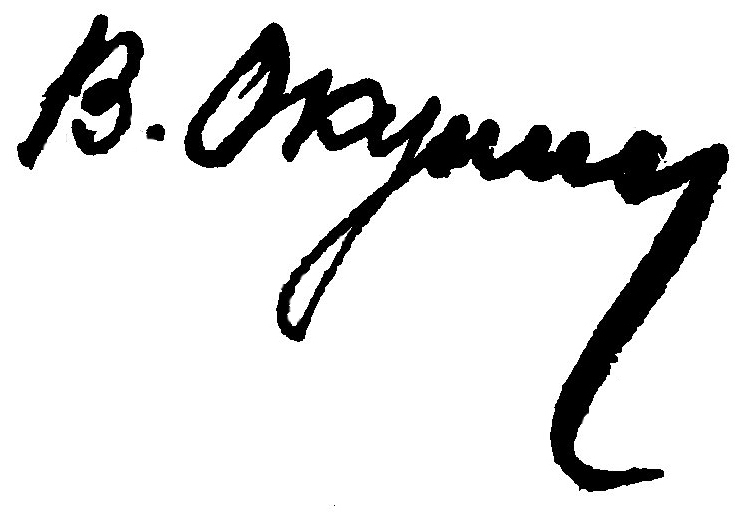
Signature of: q15076797